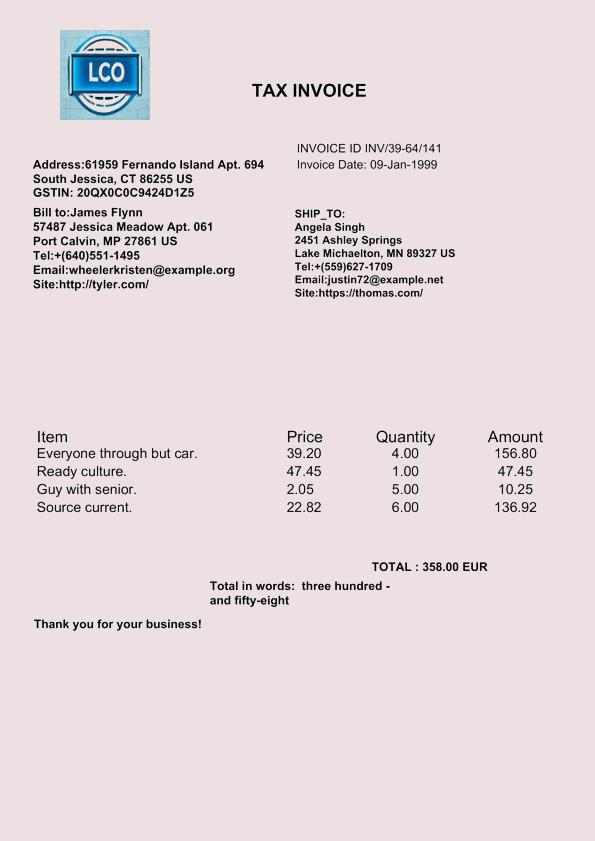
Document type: Invoice